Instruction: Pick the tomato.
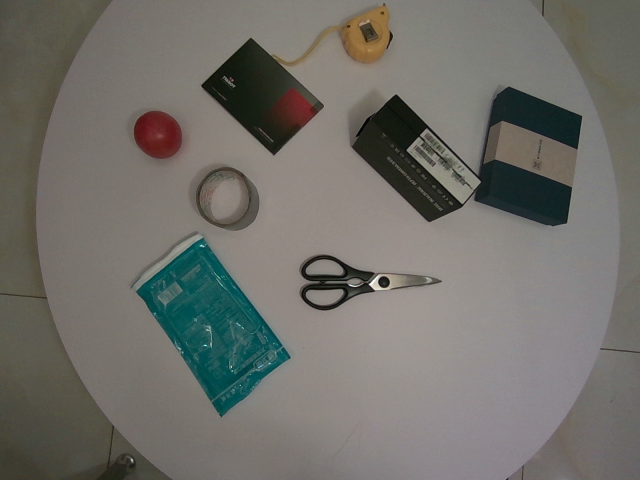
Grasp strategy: vertical